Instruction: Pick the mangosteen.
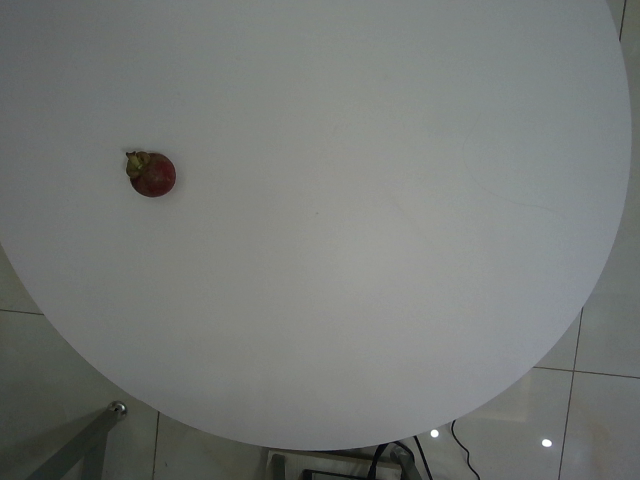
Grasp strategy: vertical